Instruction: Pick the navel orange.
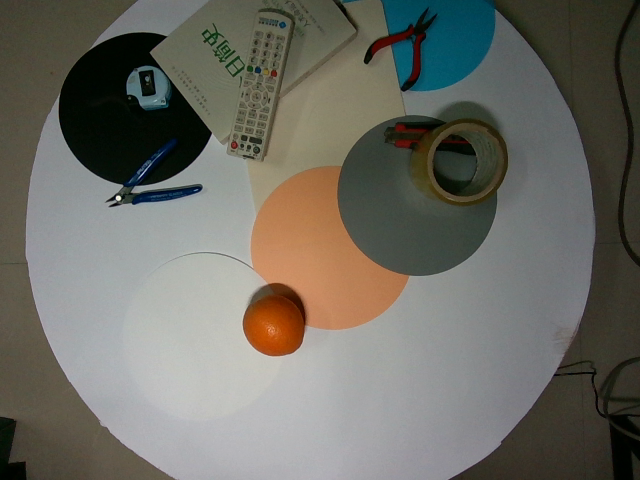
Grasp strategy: vertical